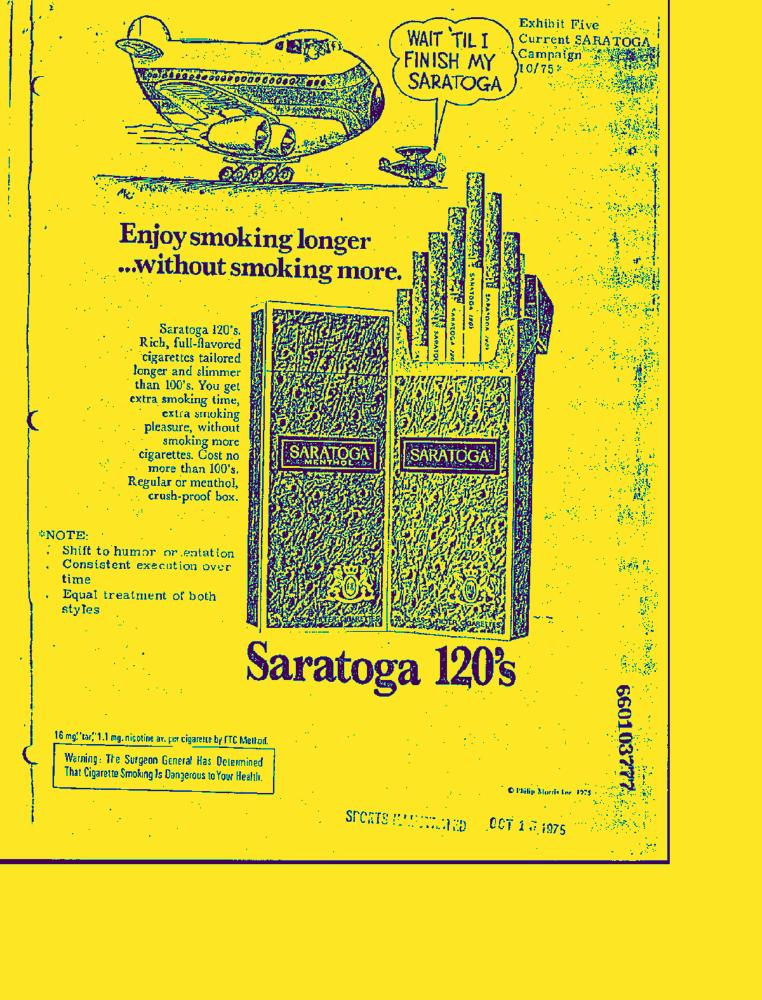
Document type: AD